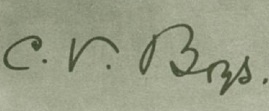
Signature of: c v boys